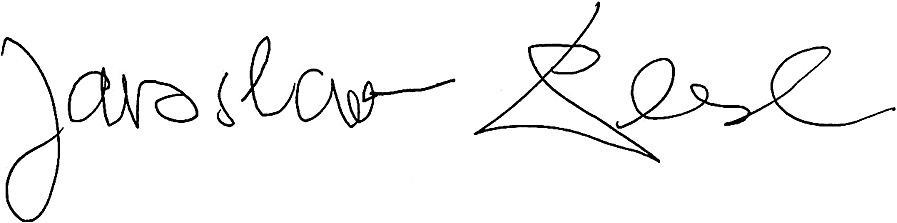
Signature of: jaroslav plesl